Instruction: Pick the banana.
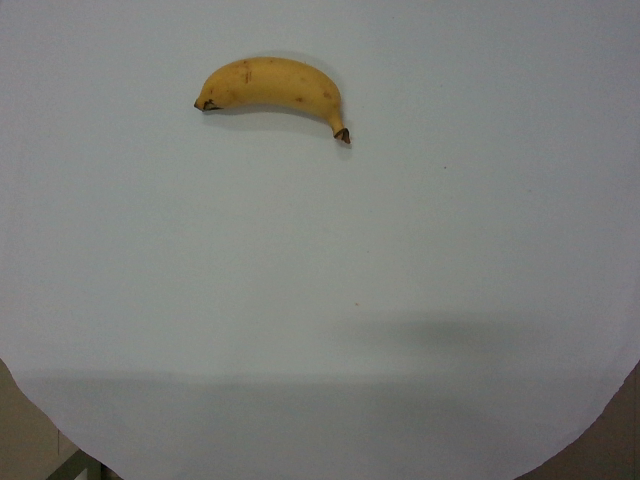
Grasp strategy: vertical